Retrieve the amount in words, amount in figures, name of the payee, date on the cheque, and the bank name from the image.
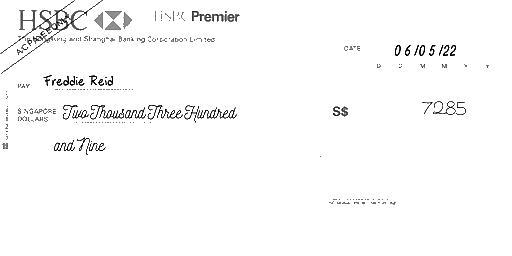
amt_in_words: Two Thousand Three Hundred and Nine
amt_in_figures: 7285
payee_name: Freddie Reid
bank_name: HSBC
cheque_date: 06/05/22